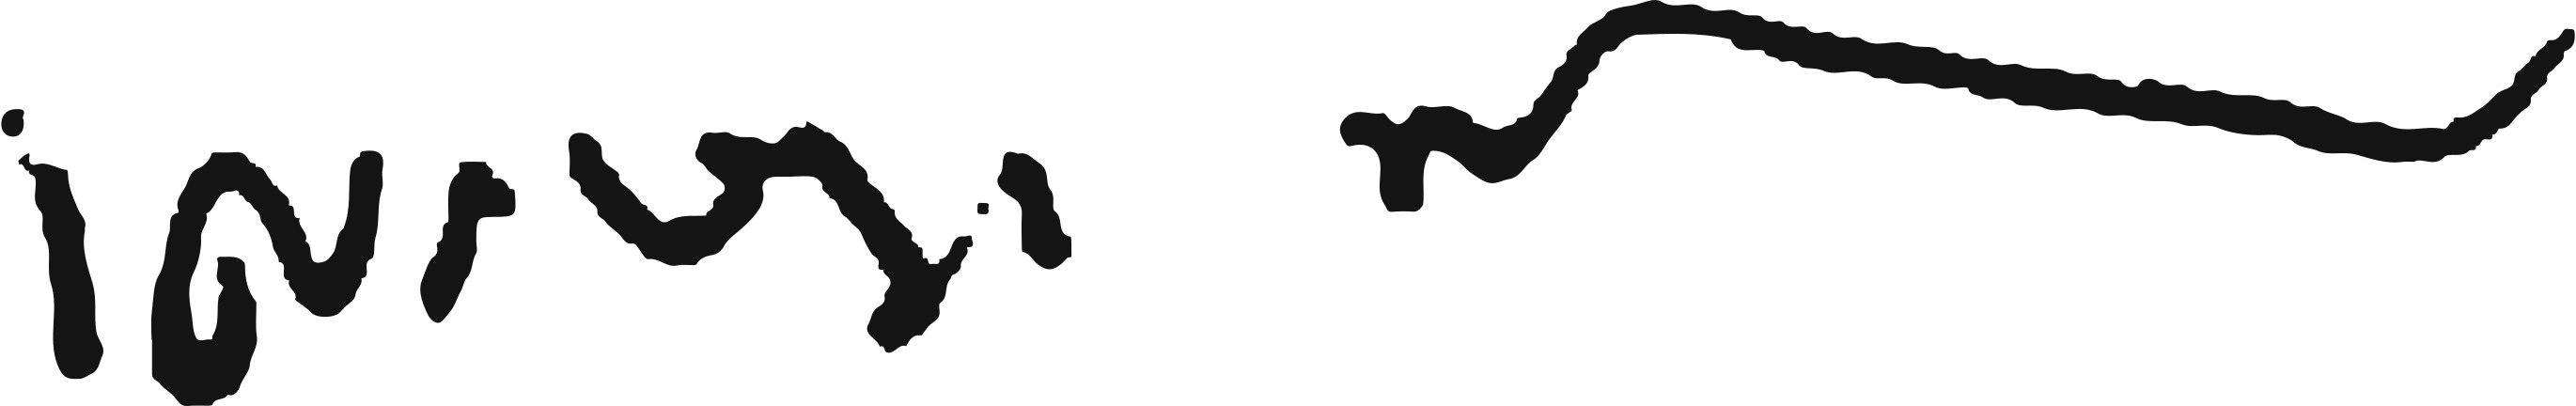
Signature of: srettha thavisin